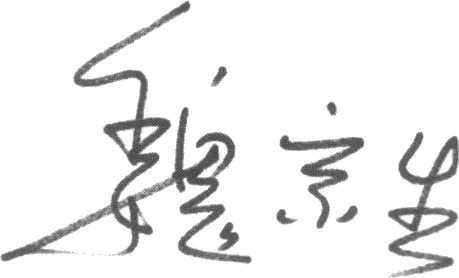
Signature of: wei jingsheng